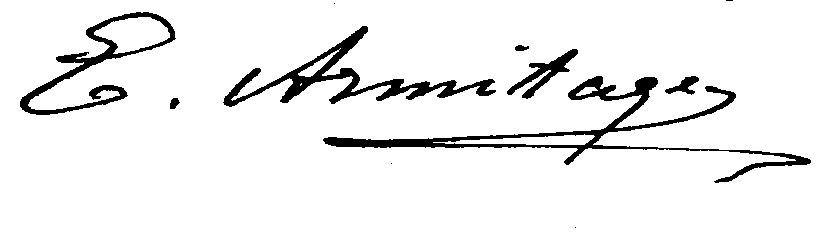
Signature of: edward armitage